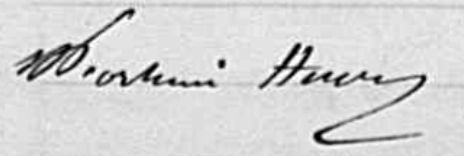
Signature of: fortuné henry